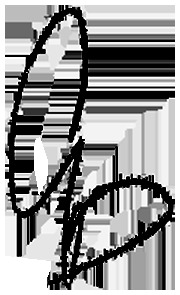
Signature of: andrei fursenko